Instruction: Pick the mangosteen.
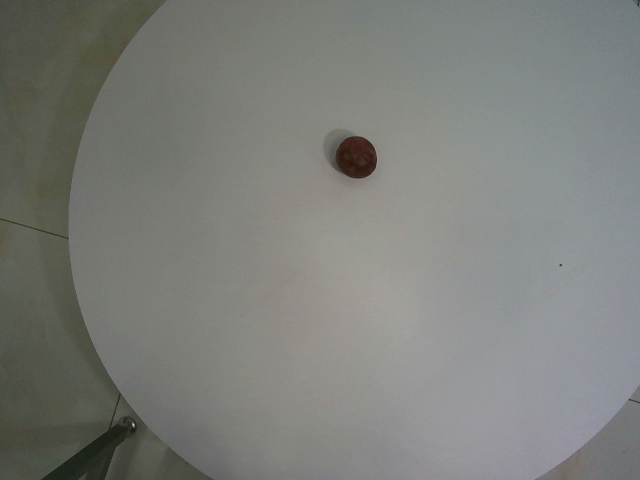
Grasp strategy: vertical